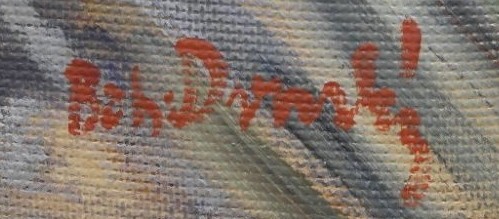
Signature of: bohumír dvorský